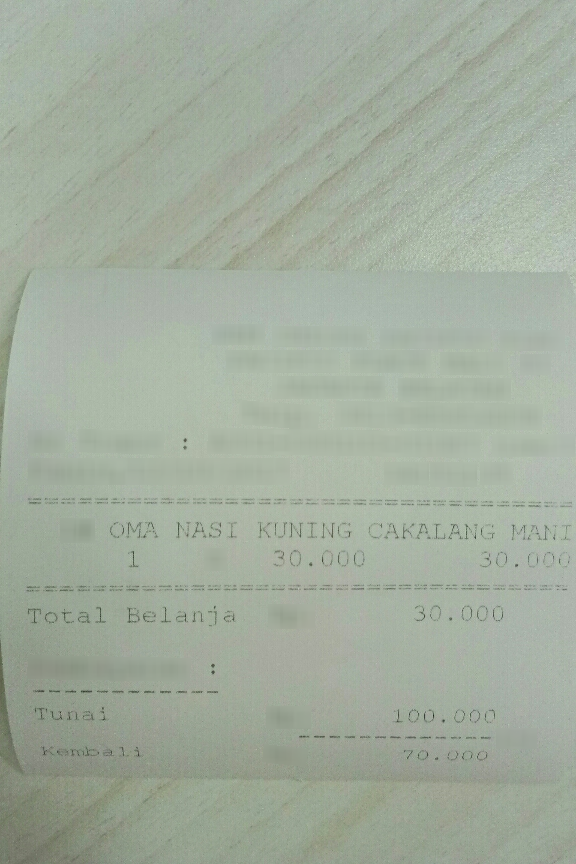
Receipt information:
total: 30.000
line_items: item_name: OMA NASI KUNING CAKALANG MANI
item_value: 30.000
item_quantity: 1